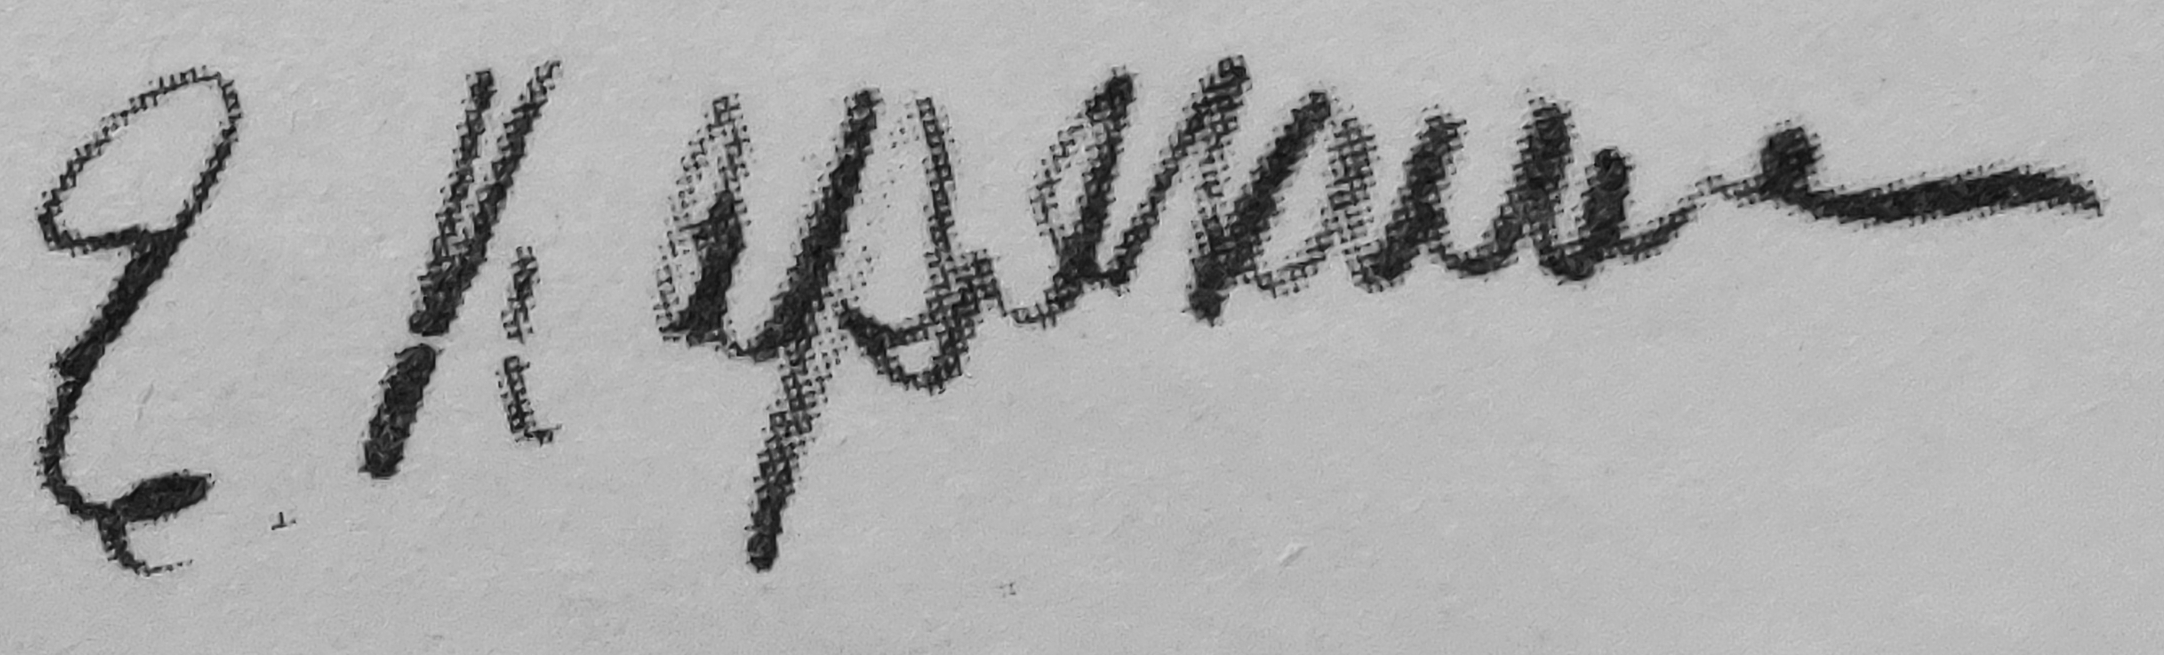
Signature of: elena karyakina